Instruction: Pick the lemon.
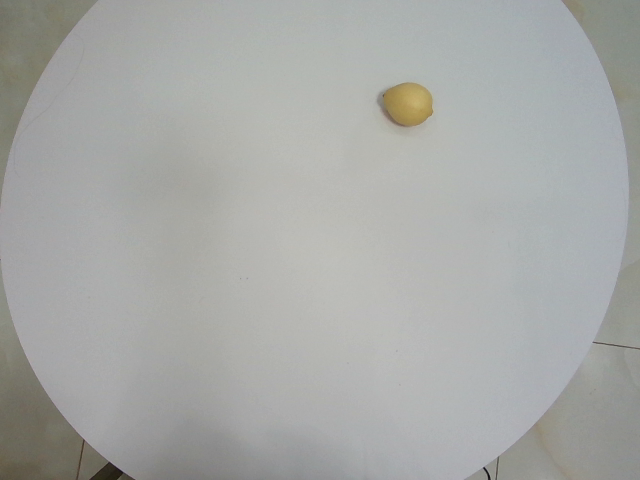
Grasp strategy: vertical